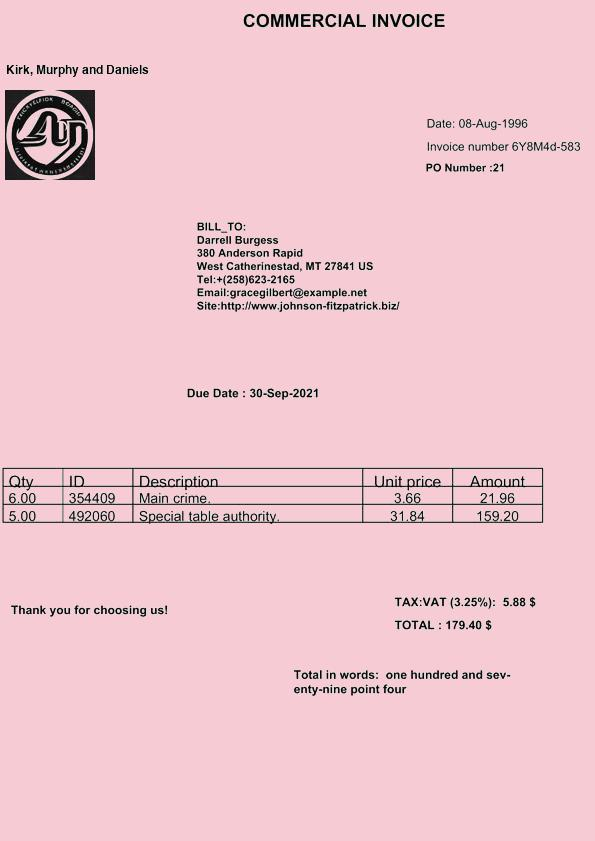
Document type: Invoice